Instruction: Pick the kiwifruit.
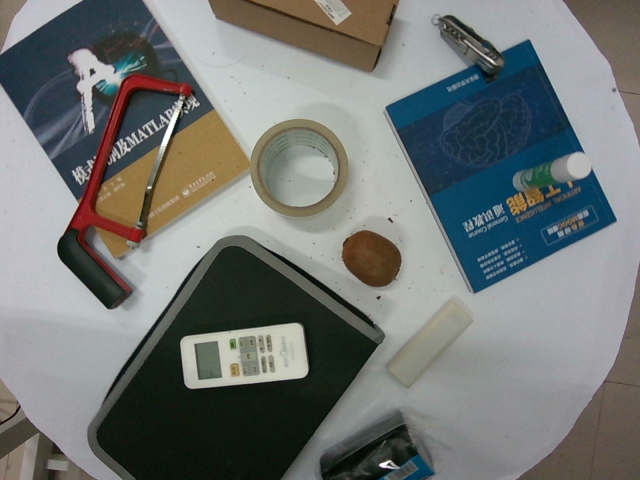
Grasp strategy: vertical